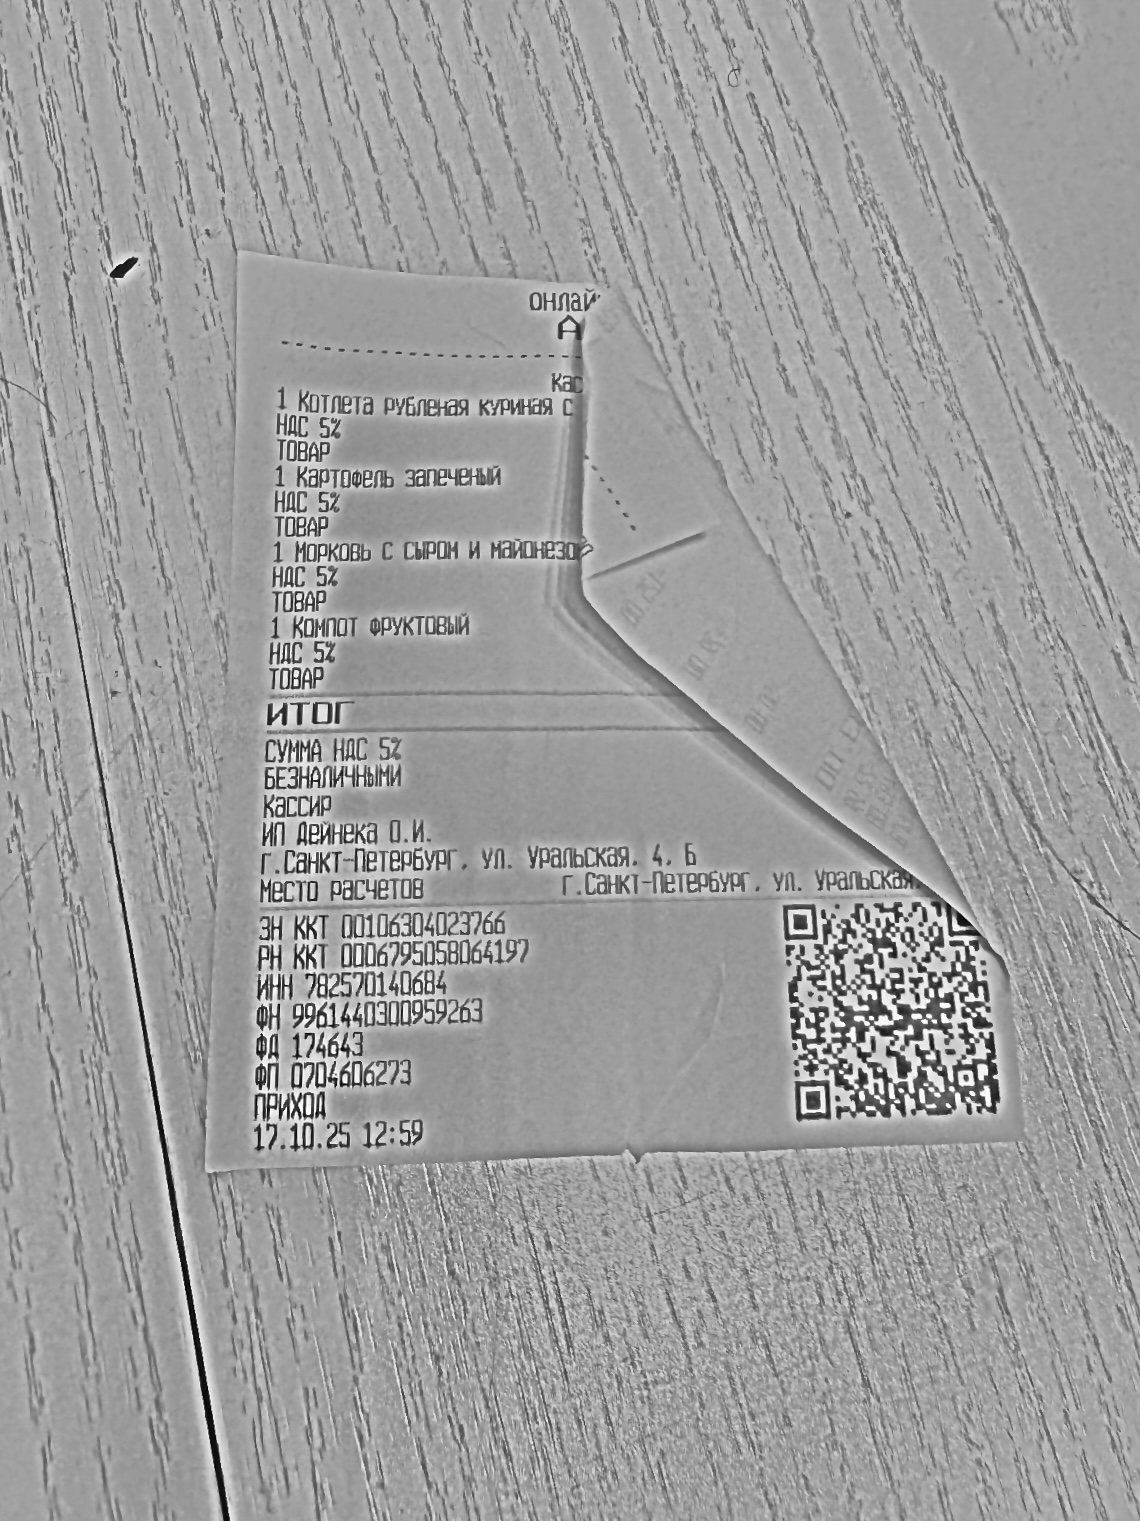
Продавец: ИП Дейнека О.И.
ИНН: 782570140684
Дата: 17.10.25
Товары: 1 Котлета рубленая куриная с; 1 Картофель запеченый; 1 Морковь с сыром и майонезом; 1 Компот фруктовый
Количество: не распознано; не распознано; не распознано; не распознано
Цена: не распознано; не распознано; не распознано; не распознано
Сумма: не распознано; не распознано; не распознано; не распознано
Итого: не распознано